Question: In what way does the history help explain the case?
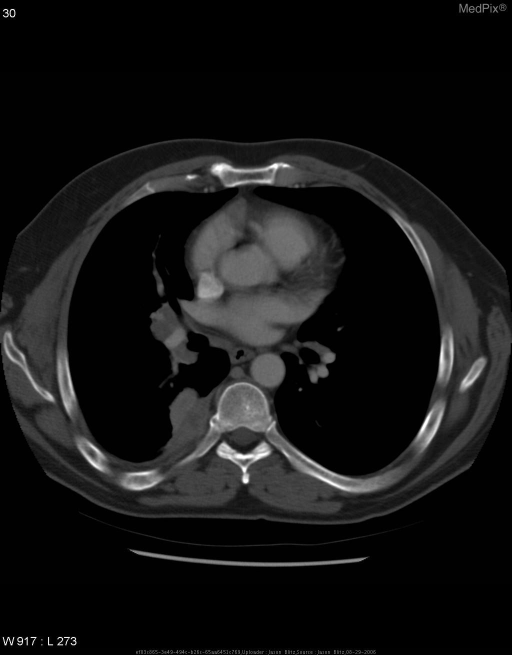
Answer: The patient's history of Chief complaint:

47 y/o male presented in Nov 2005 with pain in right anterior thigh.  X-ray revealed a mass in the femur and adjacent soft tissue.  Partial surgical resection of mass revealed adenocarcinoma.  Subsequent PET scan indicated increased uptake at several locations in the right lung.

Patient had a history of pulmonary nodules dating to 2003/2004.  However a PET conducted in August of 2004 was negative except for minimal uptake in one pulmonary nodule.  Serial X-rays showed no changes in these nodules through mid 2005.

Patient was diagnosed with metastatic adenocarcinoma of the right lung and referred to oncology for radiation and chemotherapy.

PMX:
  •  Nephrolithiasis
  •  Hyperlipidemia

PSHX:
  •  Right neck lymph node resection (benign) at 22 yo
  •  Cholestectomy in 2004

SocHx:
  •  >1PPD for 20 years
  •  No ETOH

FMHX:
  •  Sister (smoker) died of lung cancer in 1979
  •  Sister (non-smoker) died of lunger cancer at 40 yo
  •  Sister (non-smoker) died of lung cancer at 62 yo
  •  Brother (smoker) diagnosed with head and neck cancer 2006

Meds:
  •  Percocet

Allergies:
  •  Aspirin - upset stomach is key in understanding the case.